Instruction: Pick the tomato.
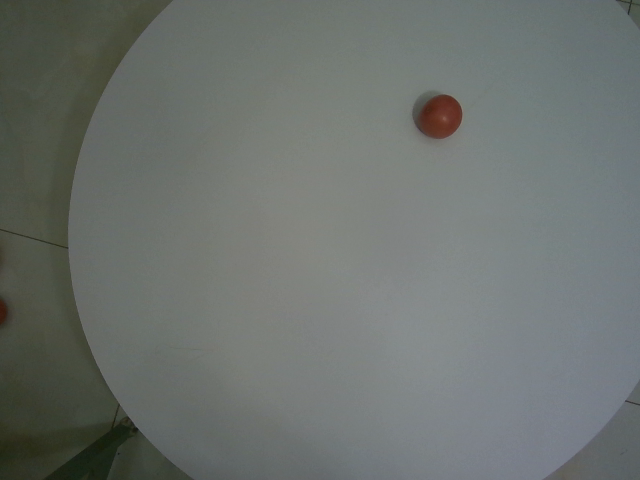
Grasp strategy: vertical